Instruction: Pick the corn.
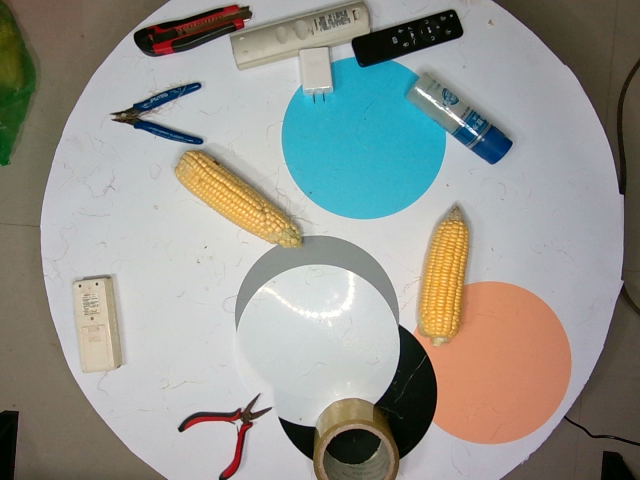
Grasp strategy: vertical